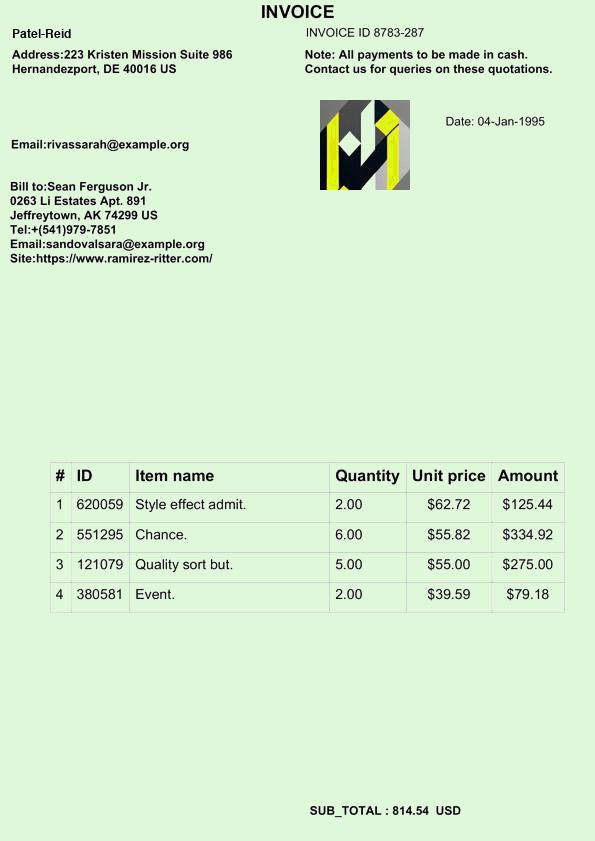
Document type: Invoice